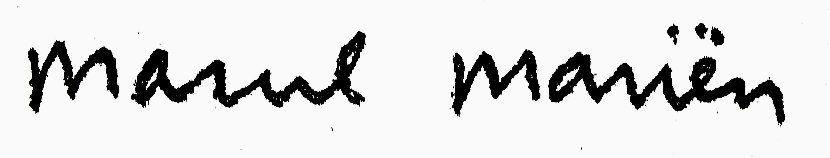
Signature of: marcel mariën